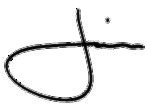
Signature of: jim risch